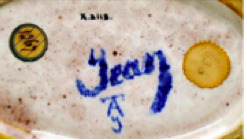
Signature of: auguste jean